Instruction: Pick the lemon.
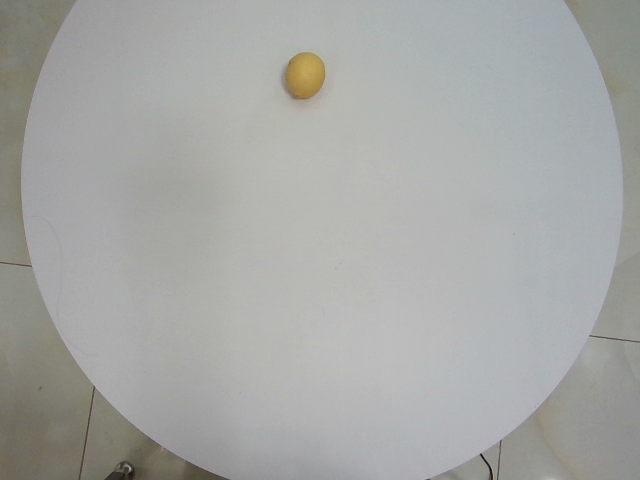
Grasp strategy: vertical